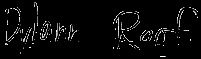
Signature of: dylann roof